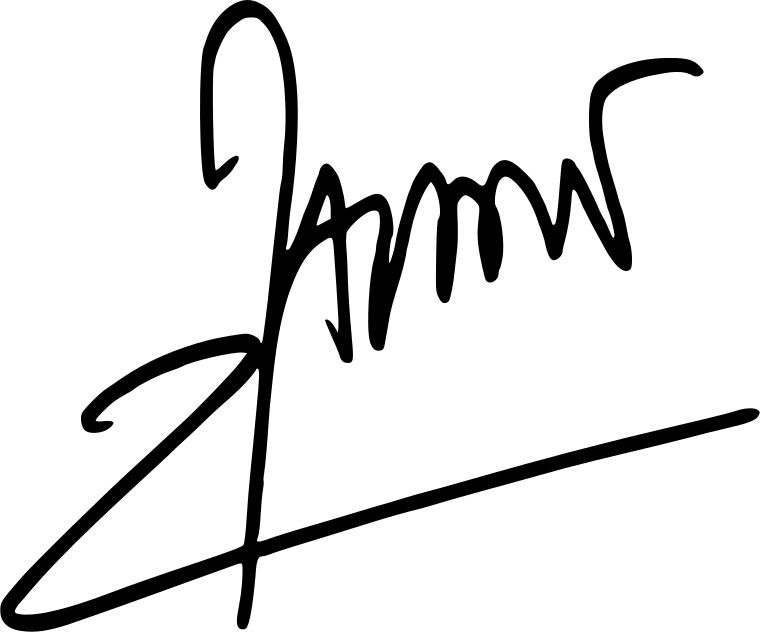
Signature of: emmanuel macron